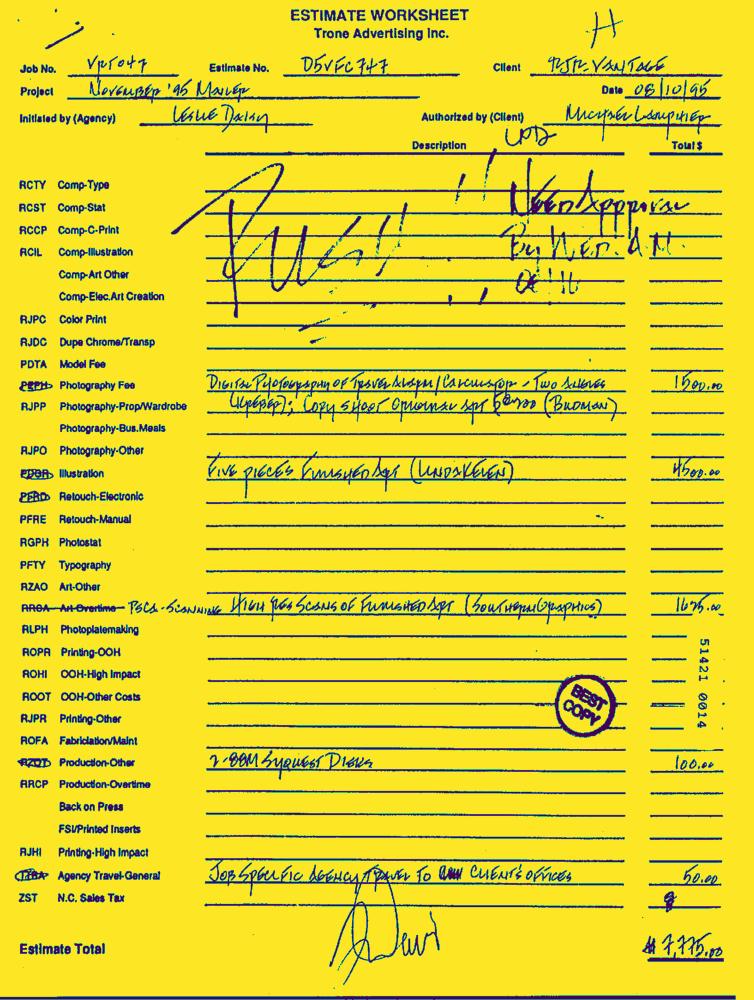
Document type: Invoice-Doc